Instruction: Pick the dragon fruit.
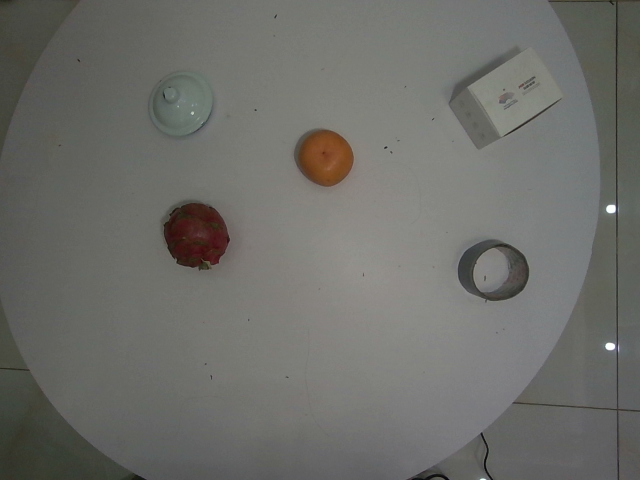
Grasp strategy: vertical